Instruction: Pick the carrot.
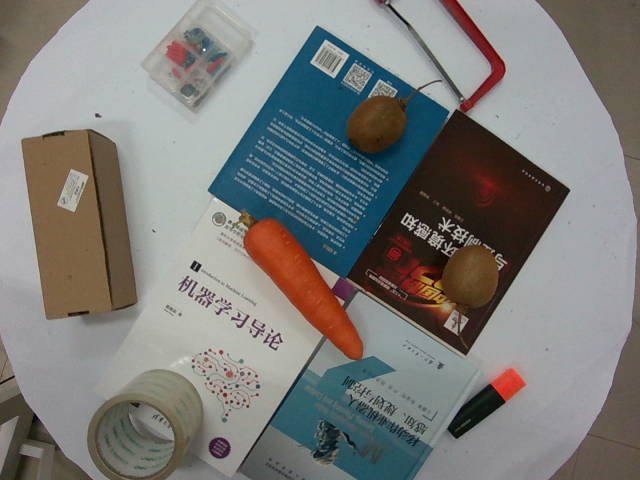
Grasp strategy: vertical